Question: What type of tax is indicated in the document, personal property or real estate?
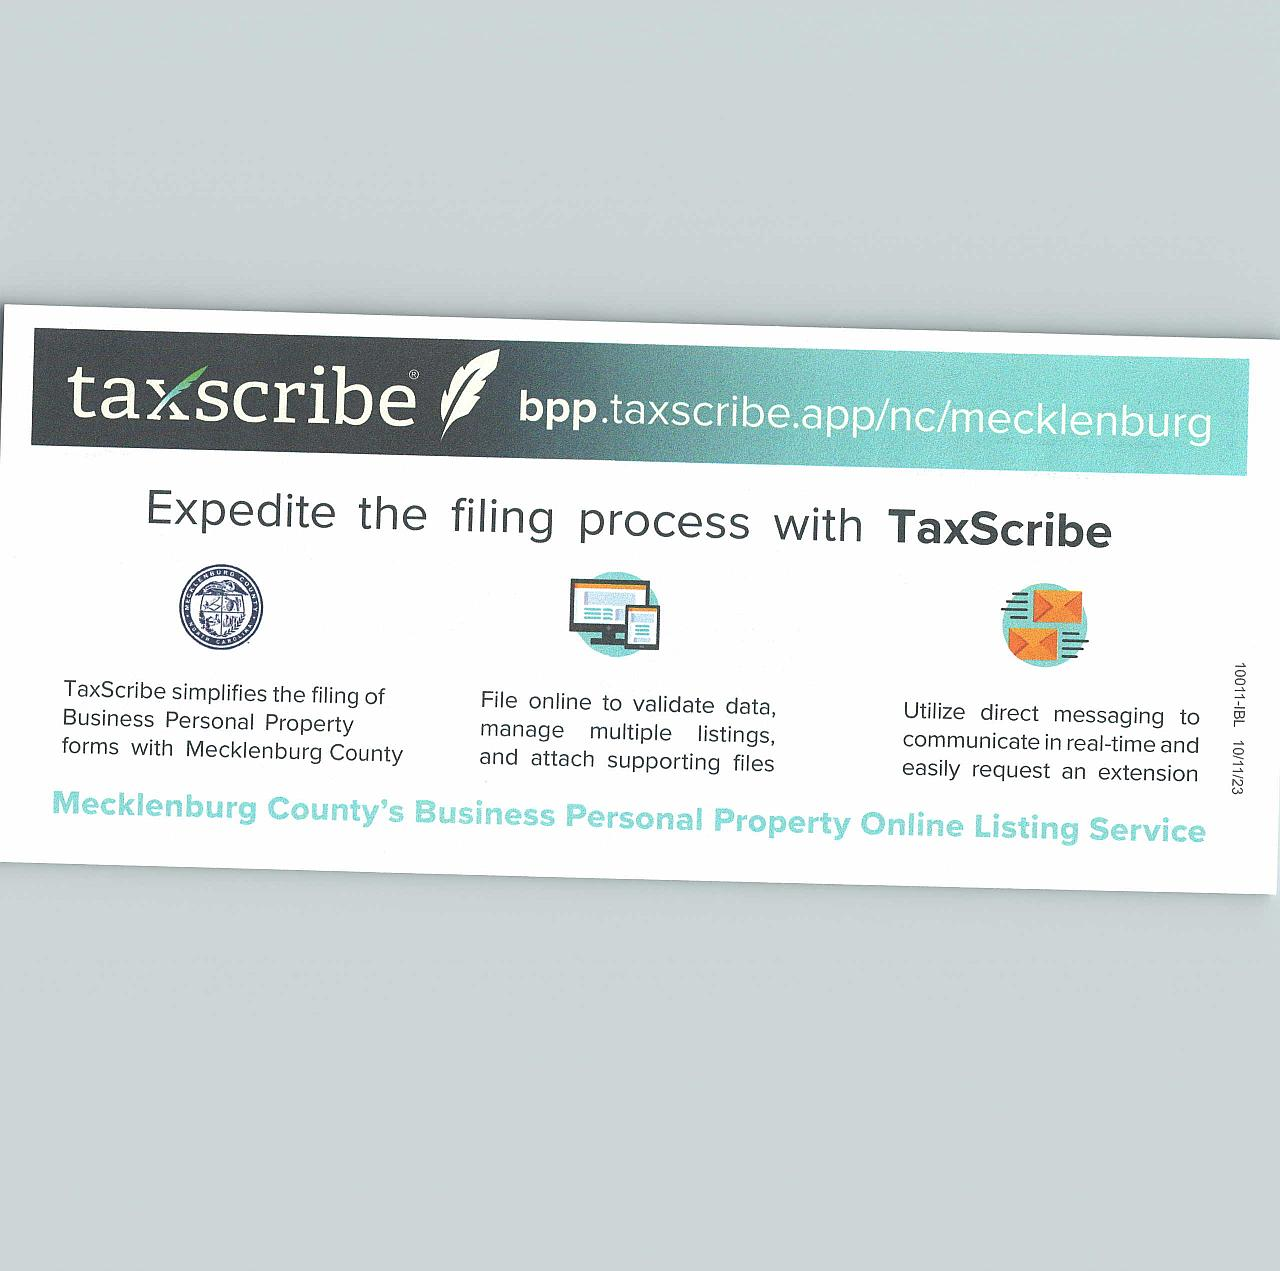
Answer: "Personal Property"